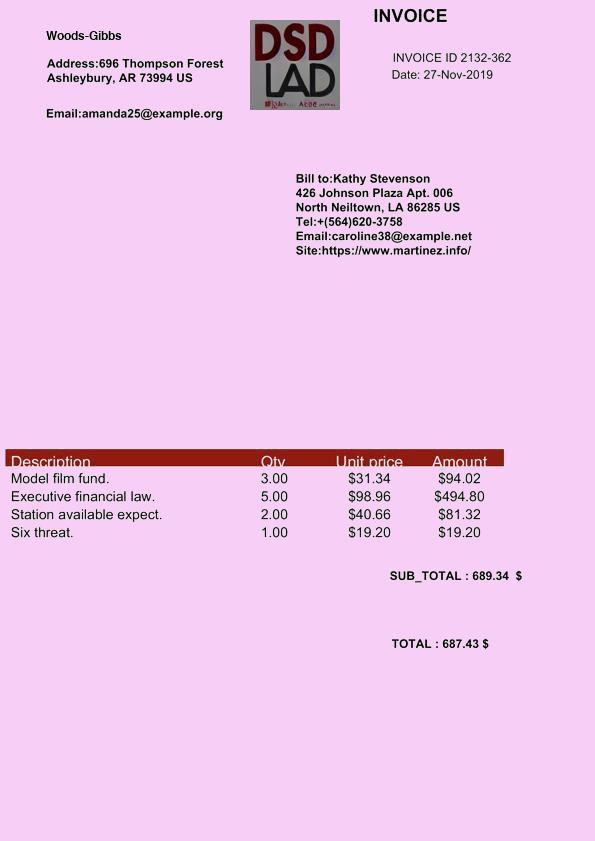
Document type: Invoice